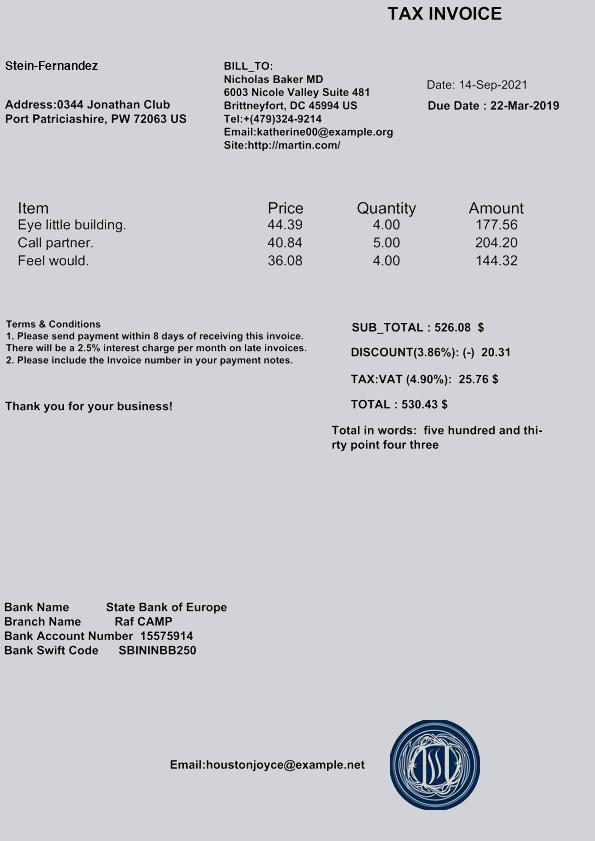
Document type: Invoice